Question: What was observed in the imaging?
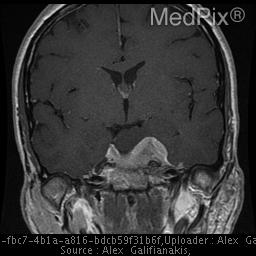
Answer: The imaging shows Avidly enhancing suprasellar mass distinct from the pituitary measuring approximately 3.3 x 2.5 x 3.5 cm. The mass surrounds the left cavernous internal carotid artery extending into the medial aspect of the right cavernous sinus.

The tumor extends anteriorly to the left orbital apex.  There is suprasellar and pontine cistern extension also coursing along the posterior margin of the majority of the clivus. There is posterior extension of the mass surrounding the left 5th cranial nerve involving Meckel's cave as well as surrounding the cisternal portion of the 5th cranial nerve. The mass extends to but not definitely within the left foramen ovale involving the left foramen rotundum as well. The mass abuts the left margin of the basilar artery and the left anterior margin of the mid brain. It extends into the posterior-superior aspect of the sphenoid sinus as well.

A fluid intensity, non-enhancing structure is seen along the posterior margin of the above described mass filling the superior pontine cistern with extension into the left suprasellar cistern measuring 2.3x1.5x1.2 cm. The mass involves the left cavernous sinus, surrounds the carotid, and extends forward to the orbital apex, and backward to the tentorium and clivus..